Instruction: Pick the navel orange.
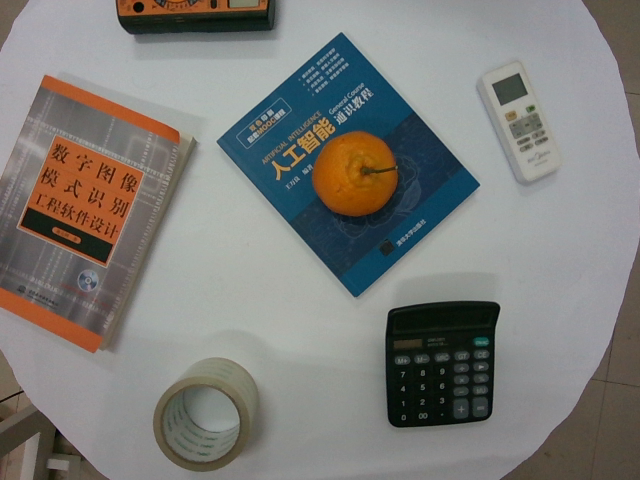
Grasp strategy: vertical